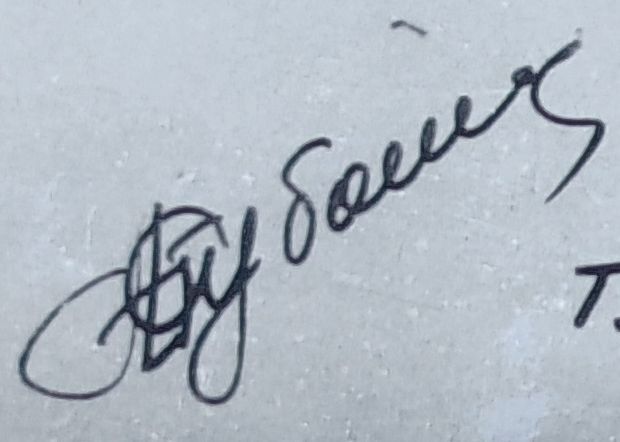
Signature of: toktar aubakirov